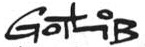
Signature of: gotlib